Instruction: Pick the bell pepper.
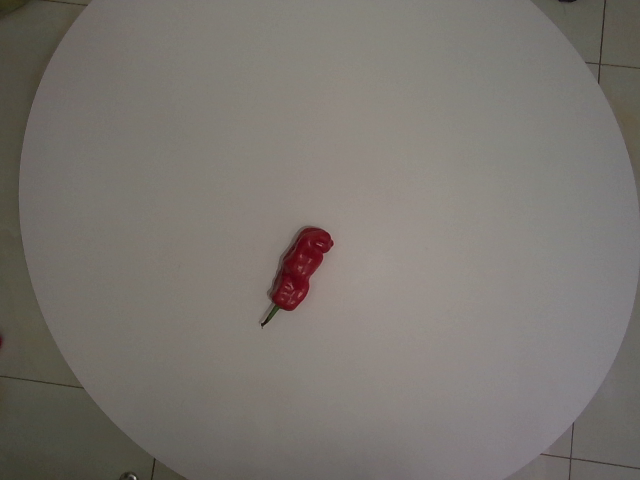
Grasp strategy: vertical